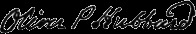
Signature of: oliver p hubbard